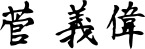
Signature of: yoshihide suga